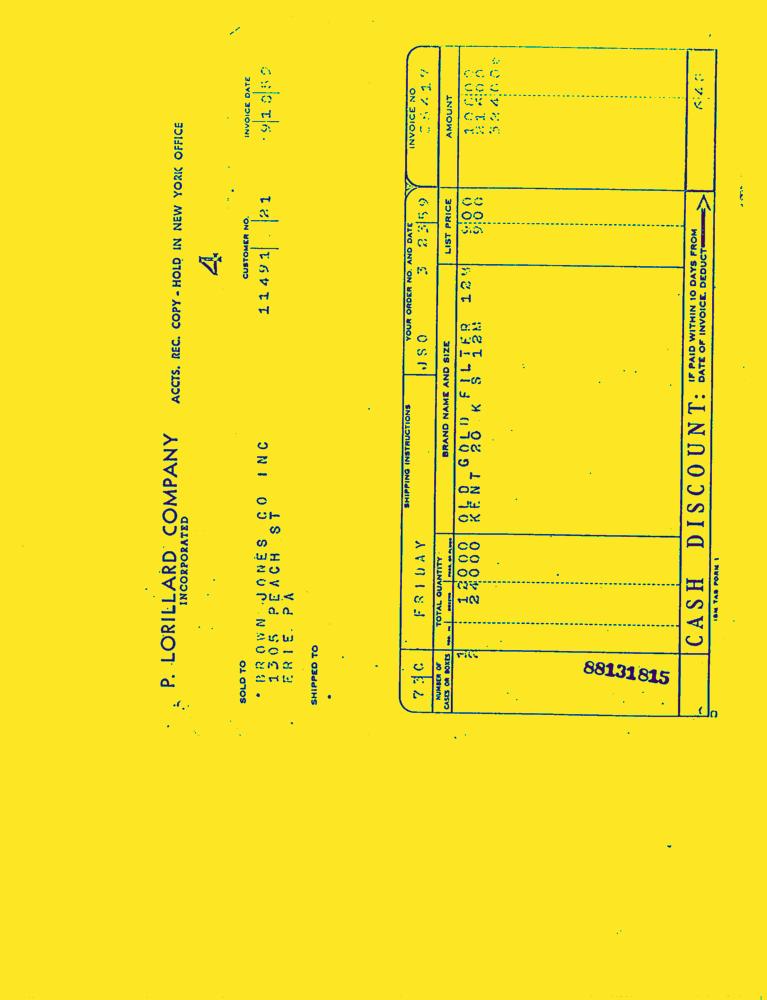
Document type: Invoice-Doc